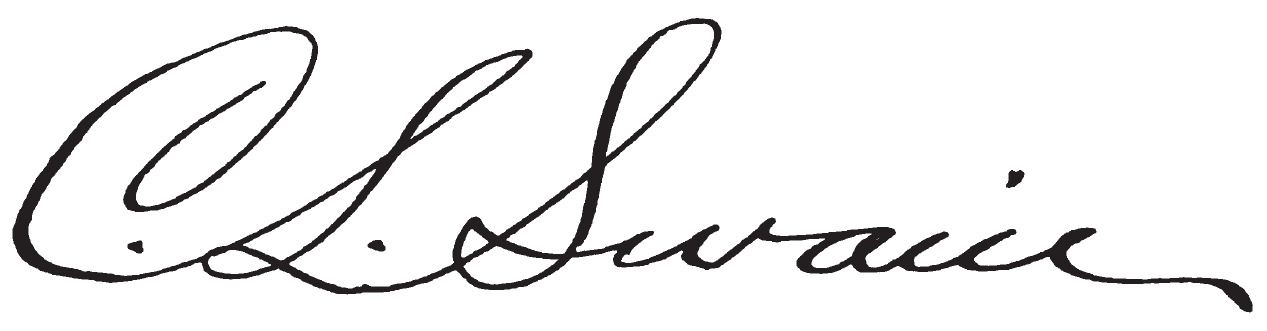
Signature of: charles l swain